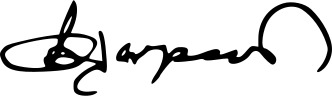
Signature of: charilaos florakis